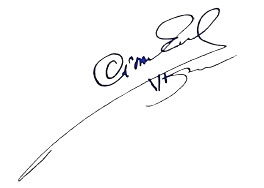
Signature of: emil cioran